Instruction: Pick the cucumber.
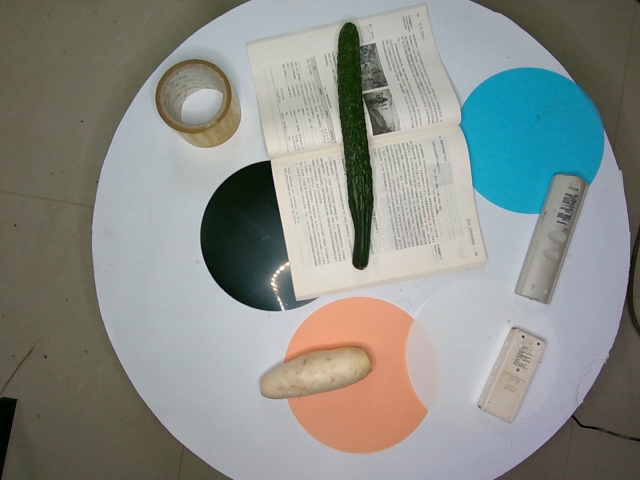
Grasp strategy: vertical